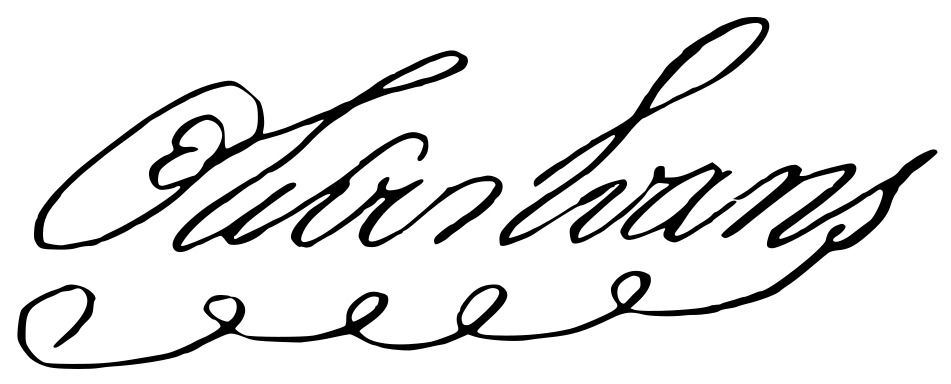
Signature of: oliver evans